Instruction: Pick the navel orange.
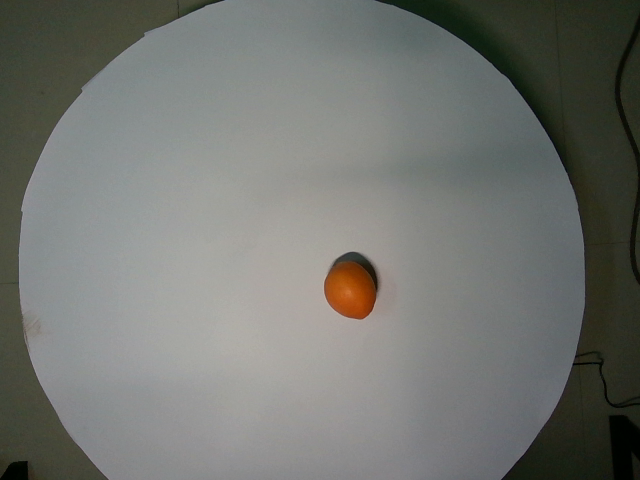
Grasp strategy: vertical